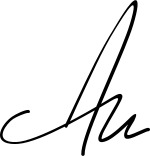
Signature of: abdyl këllezi